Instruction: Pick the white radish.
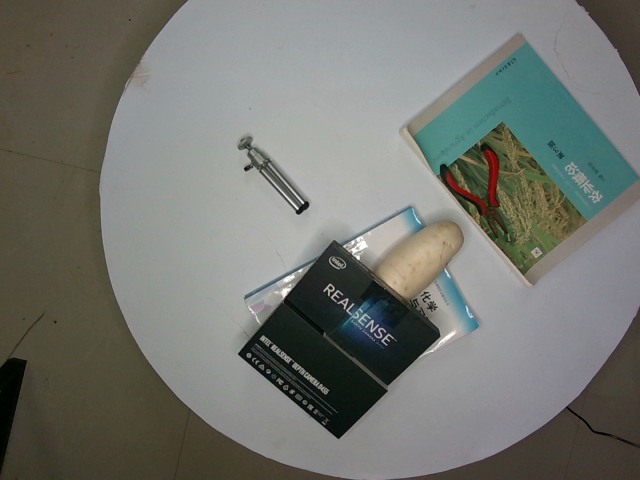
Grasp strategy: vertical